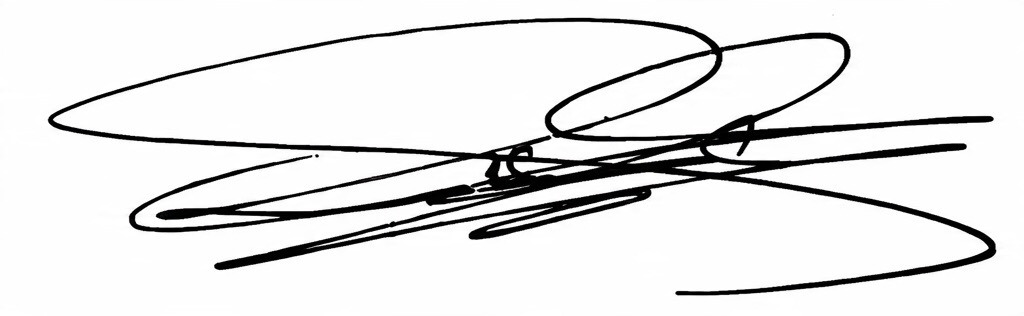
Signature of: abdul salam arif